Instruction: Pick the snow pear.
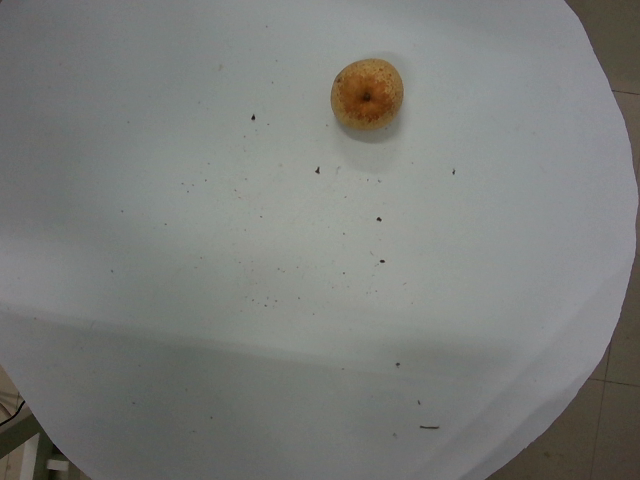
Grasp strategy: vertical